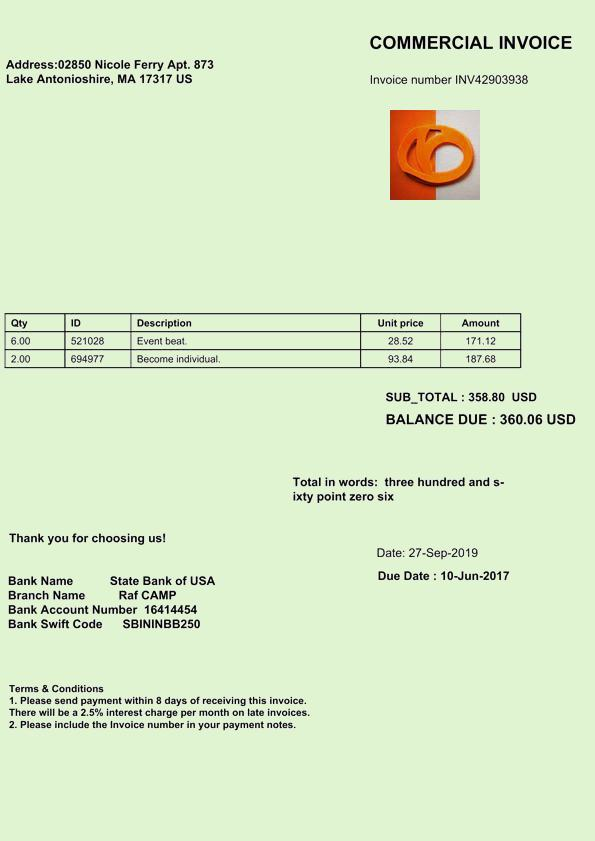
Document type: Invoice